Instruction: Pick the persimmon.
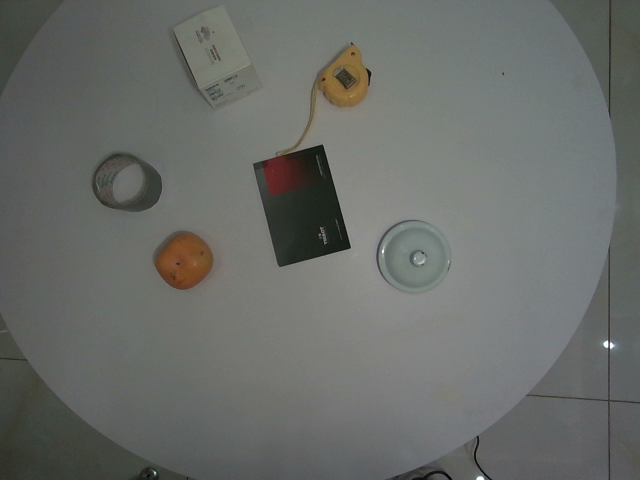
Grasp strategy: vertical